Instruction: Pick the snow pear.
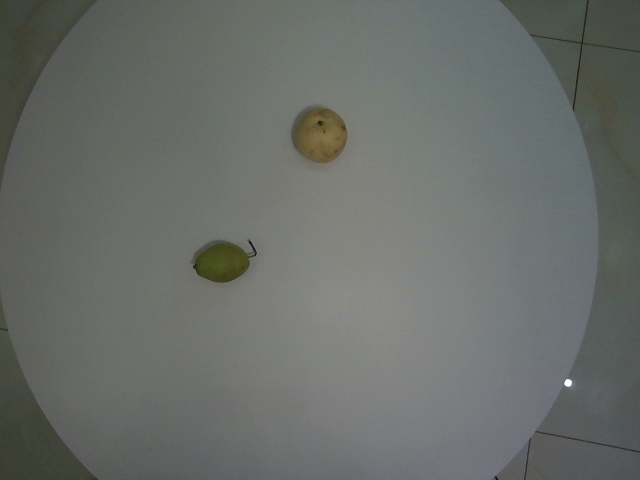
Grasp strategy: vertical